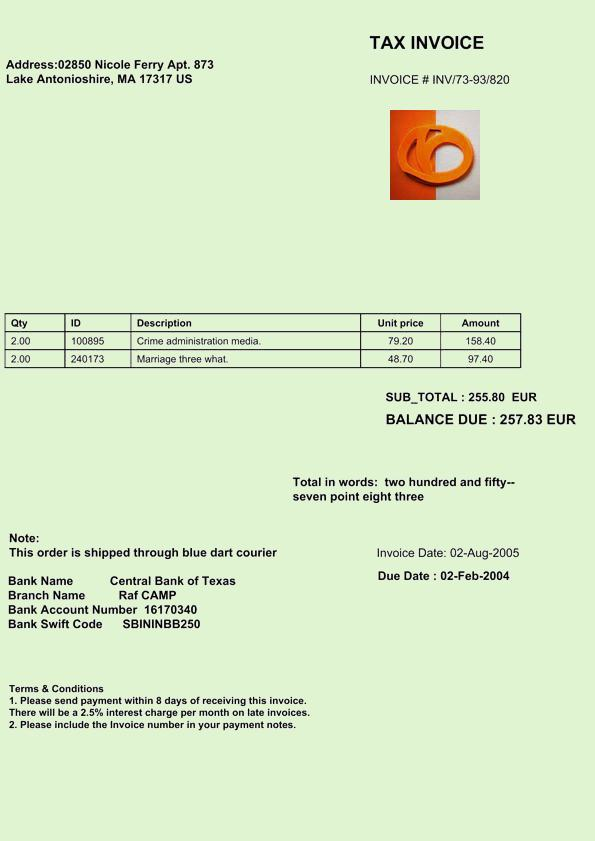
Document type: Invoice